Question: What are the imaging findings?
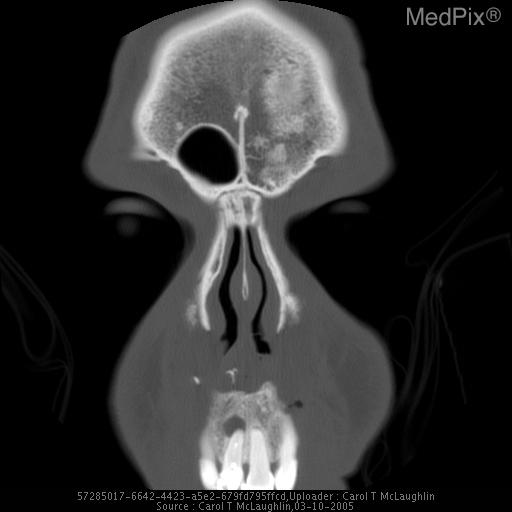
Answer: The imaging shows A 6 mm unilocular lytic lesion surrounding the root of the right incisor. 6 mm lytic lesion at the root of the right incisor..